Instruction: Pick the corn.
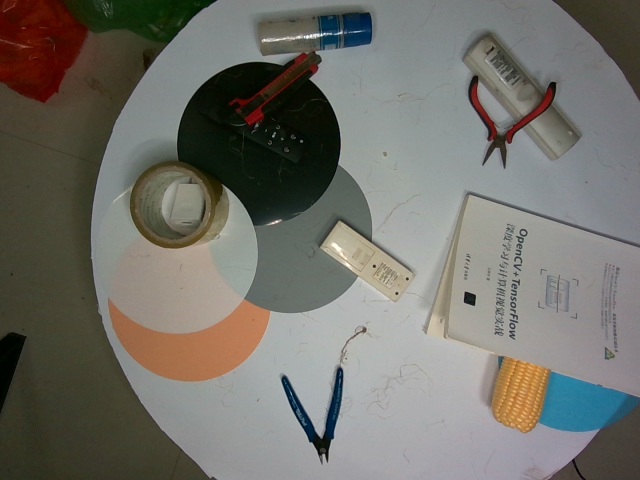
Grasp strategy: vertical